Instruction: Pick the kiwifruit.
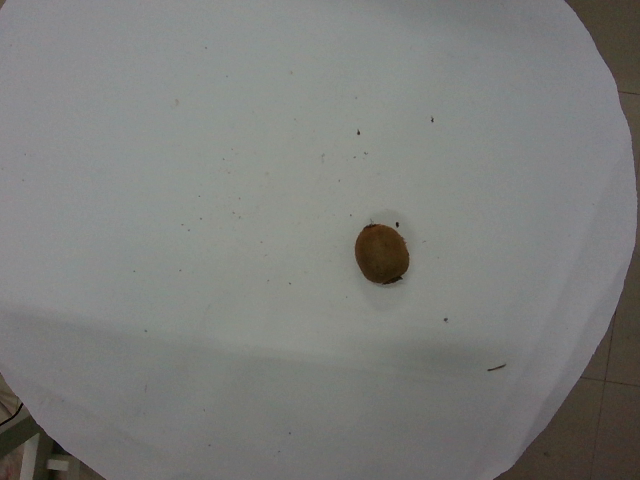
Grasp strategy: vertical